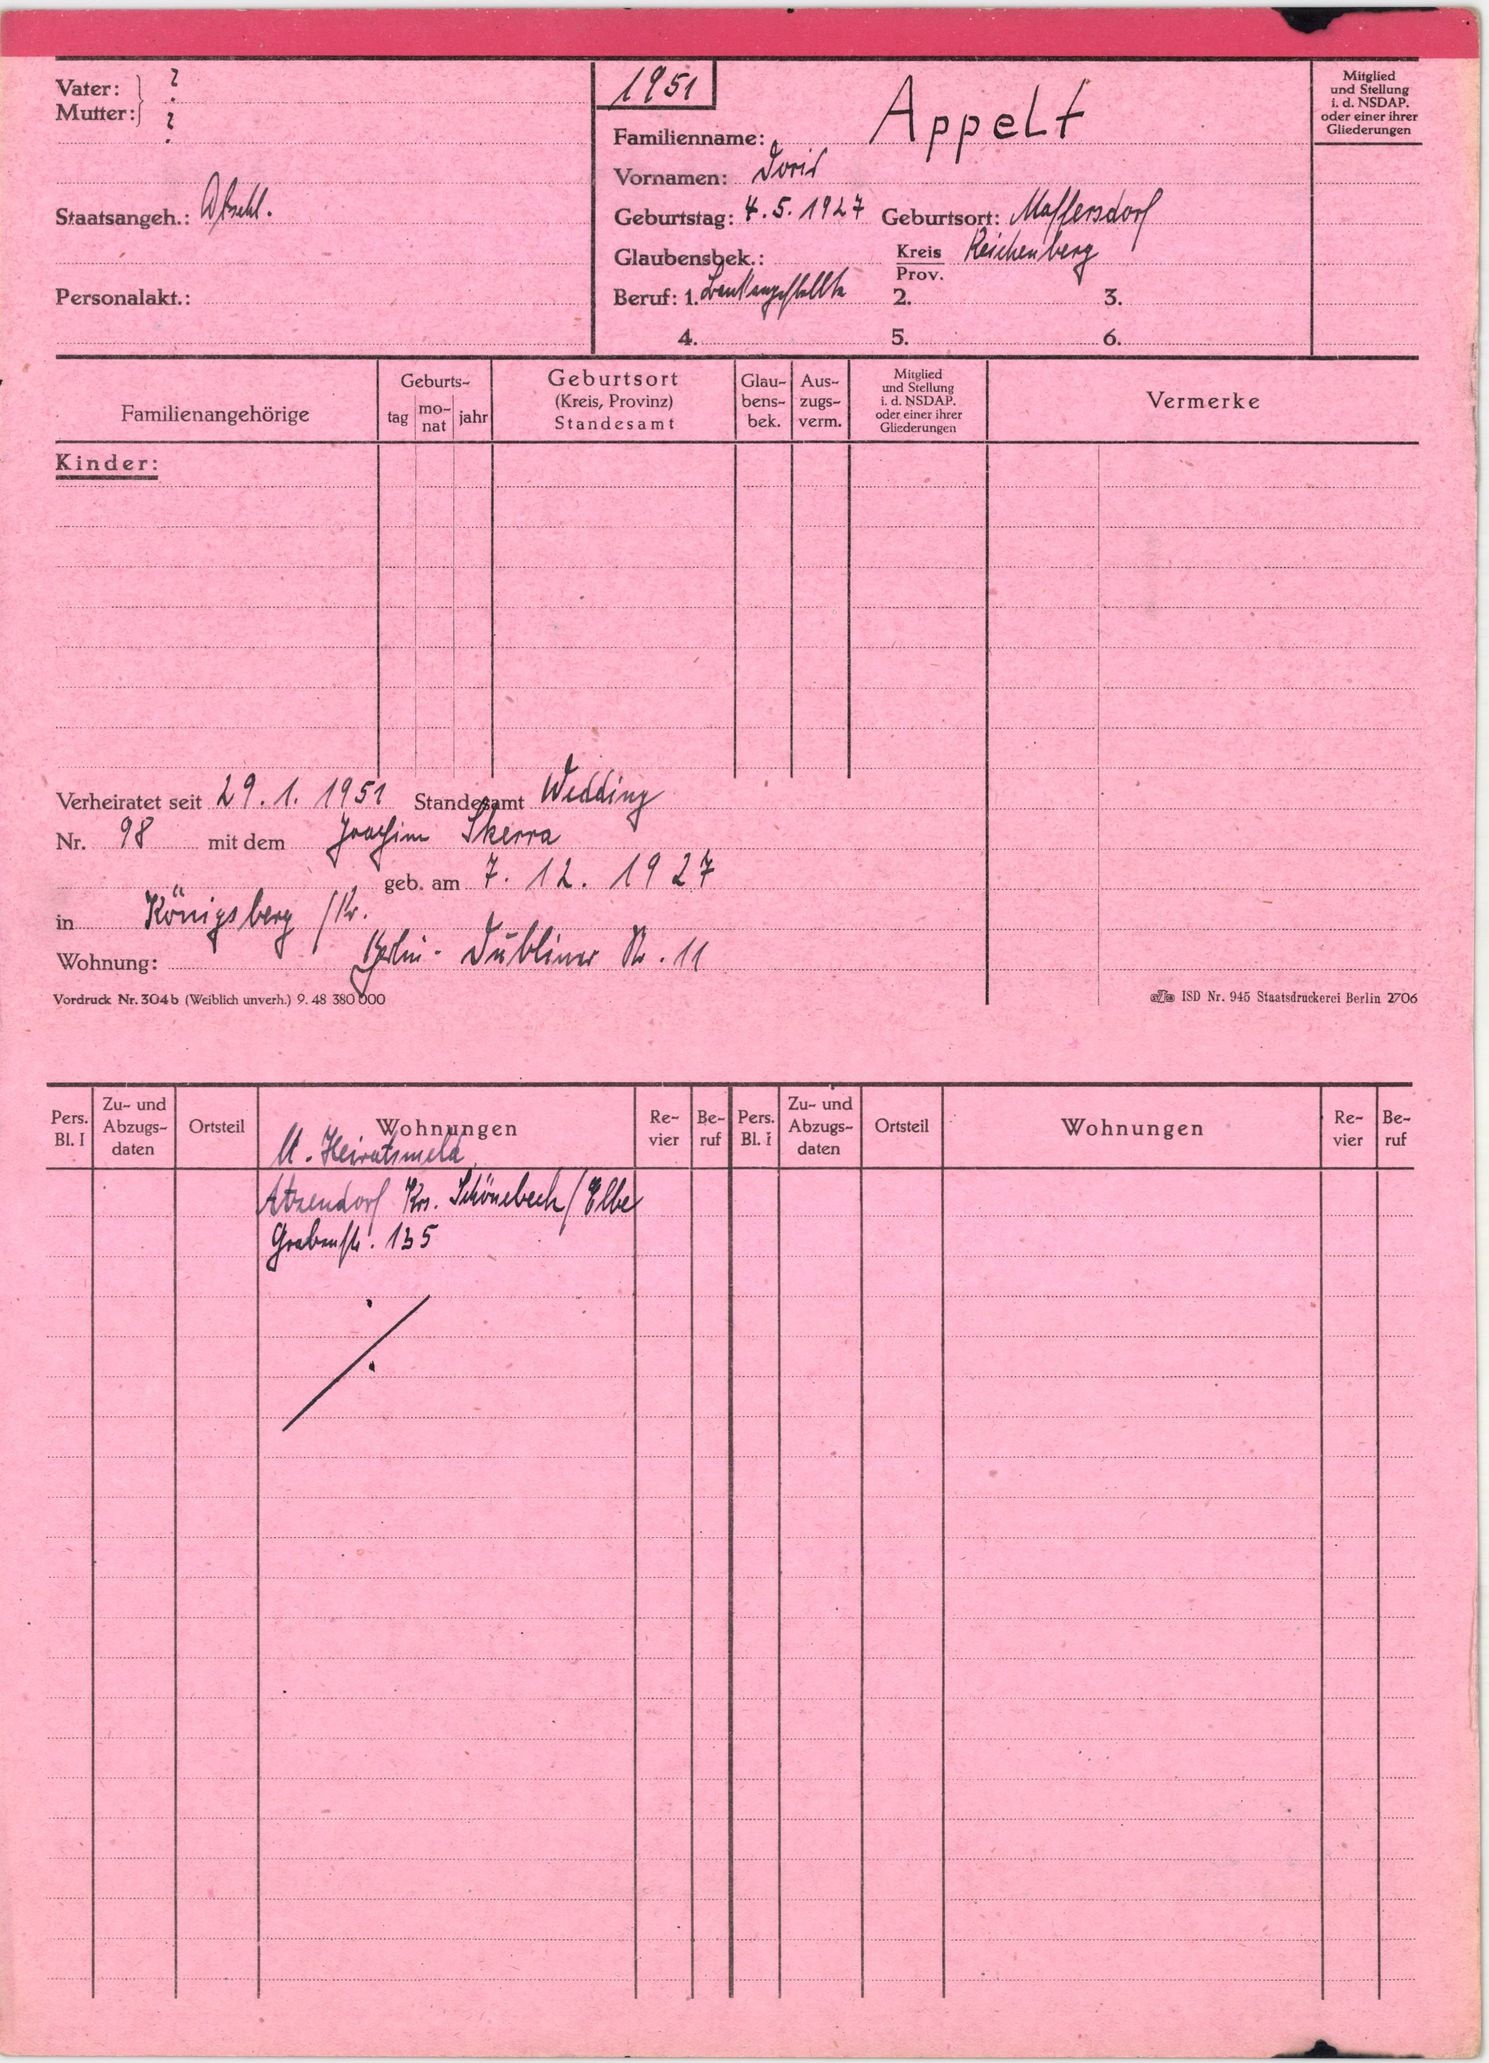
Appelt